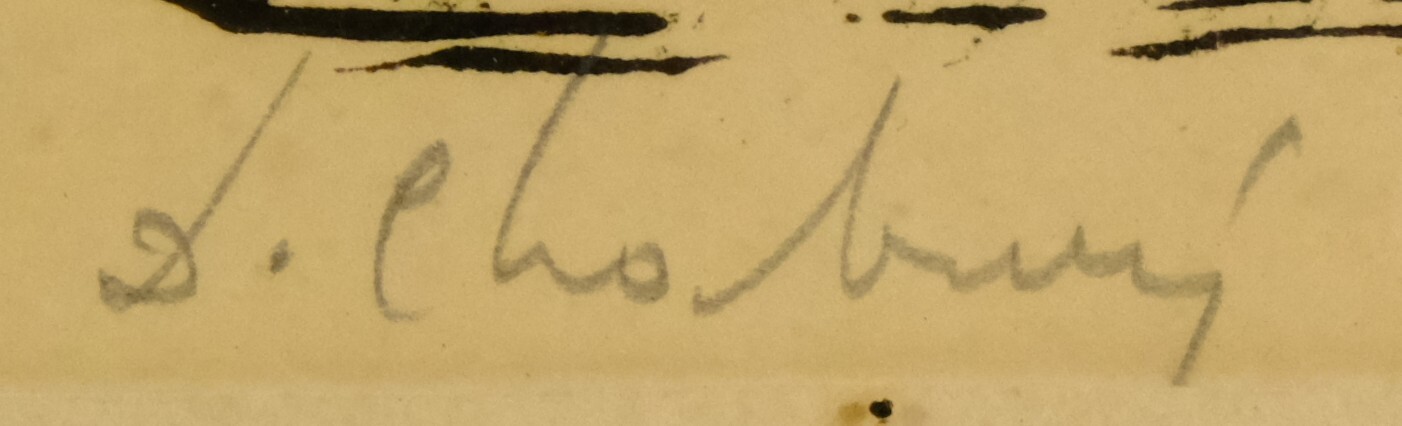
Signature of: dalibor chatrný